Question: What is the potential diagnosis?
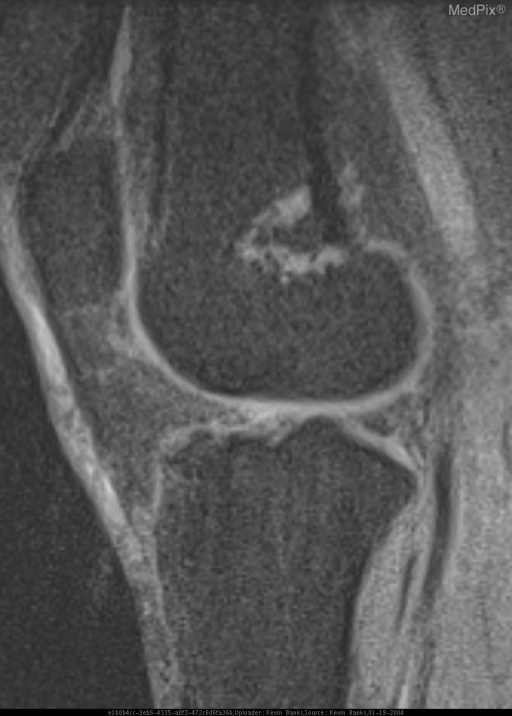
Answer: The possible diagnosis includes Fibrous Dysplasia, ABC, Hemangioma, Bone Infarct, Chondroid Tumor, Intraosseous Lipoma.